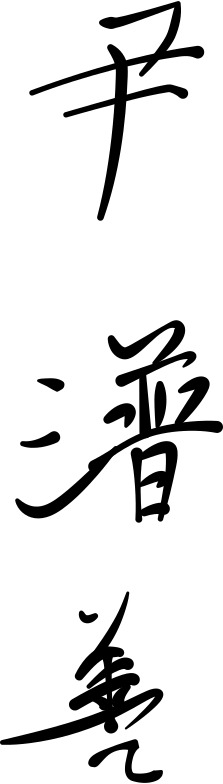
Signature of: yun posun